Question: What appears to be the issue?
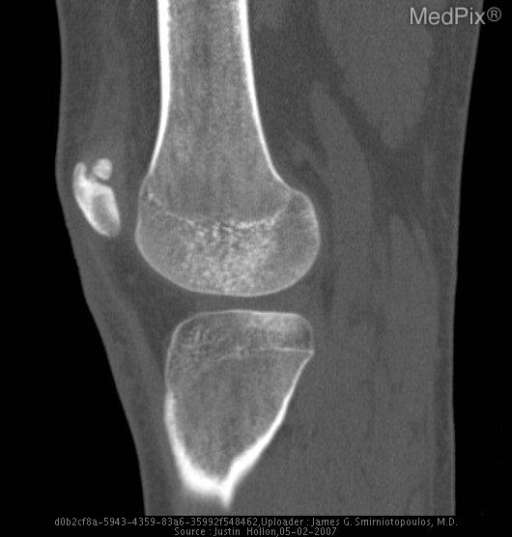
Answer: The findings suggest •  Rounded bony fragment at superolateral aspect.
•  Wide well-defined radiolucent line.
•  Smooth, well-corticated, opposing margins.
•  No sharp fracture fragments or intra-articular loose bodies.
•  No evidence of suprapatellar effusion.. Well-ossified fragment at superolateral margin of right patella.. The patient might have a history of 18 y/o man fell down the stairs.  Now with right knee pain, localized to the patella.  Pain is reported as constant and throbbing, increasing to 8-9/10 pain with weight bearing..